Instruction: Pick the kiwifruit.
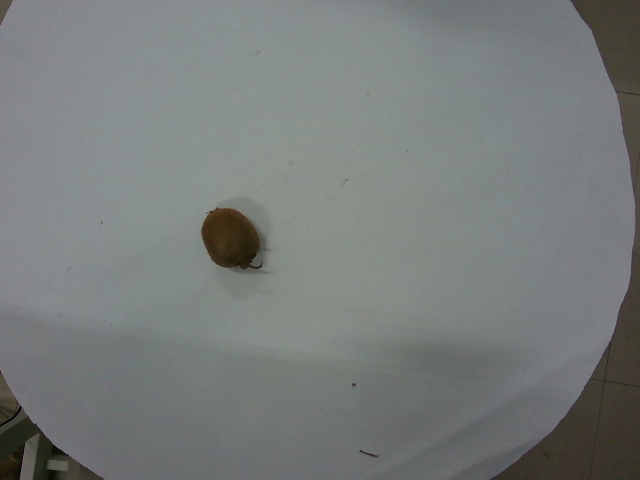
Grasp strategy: vertical